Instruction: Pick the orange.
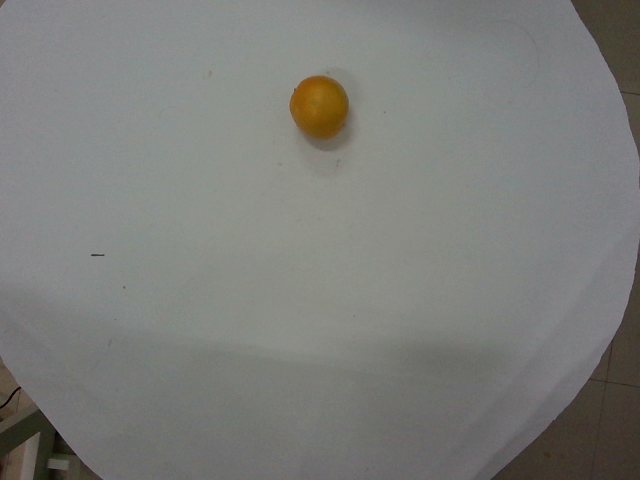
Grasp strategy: vertical